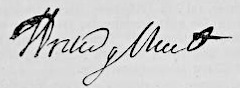
Signature of: carl philipp von wrede